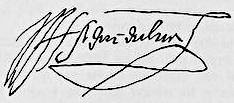
Signature of: fernando álvarez de toledo 3rd duke of alba